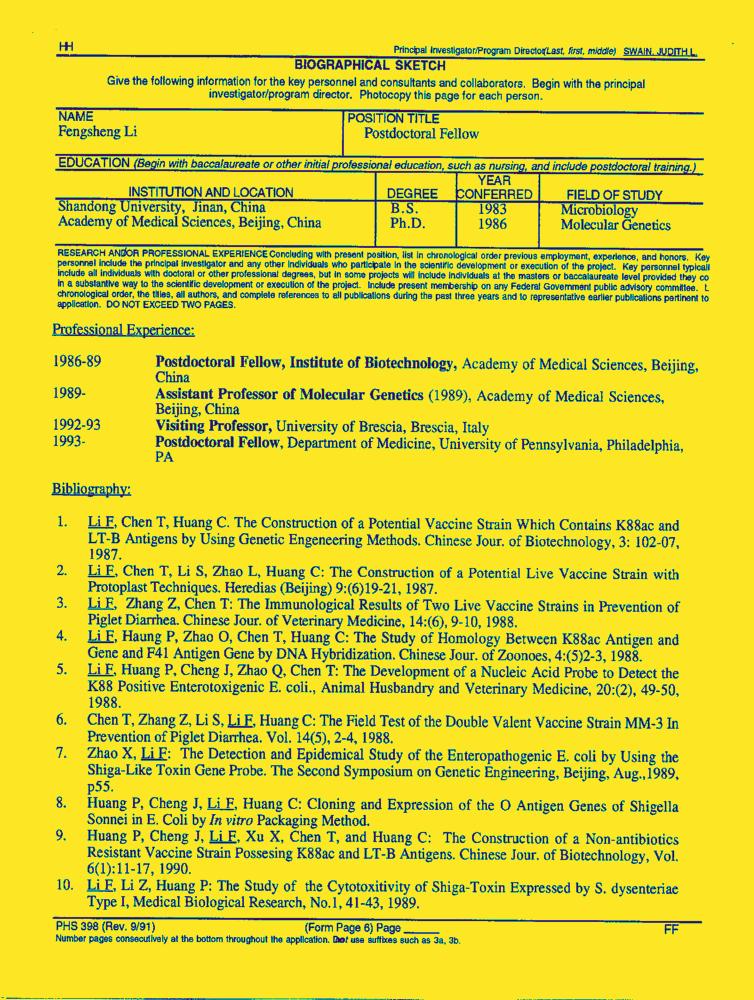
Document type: Resume-Doc